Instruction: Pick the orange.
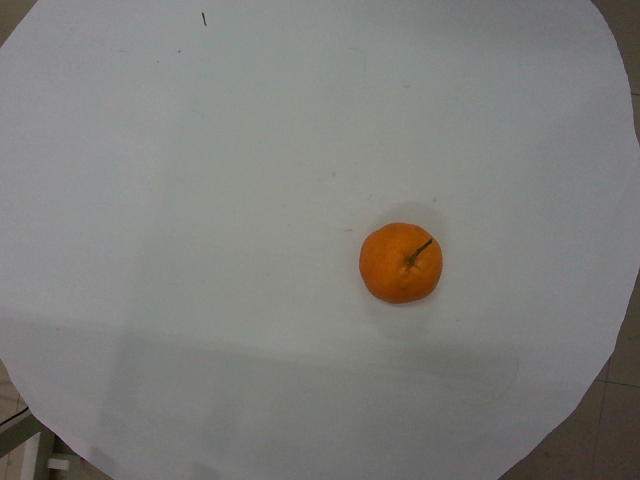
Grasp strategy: vertical